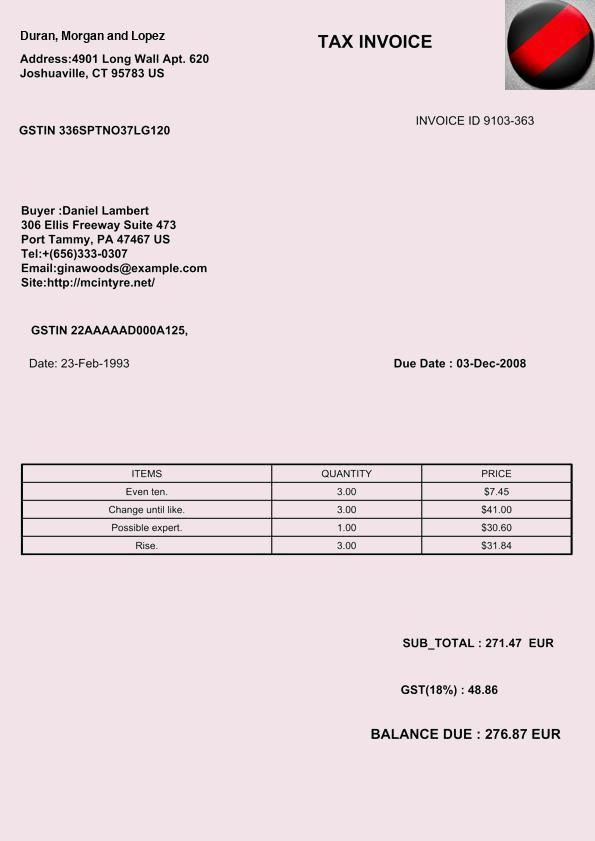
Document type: Invoice